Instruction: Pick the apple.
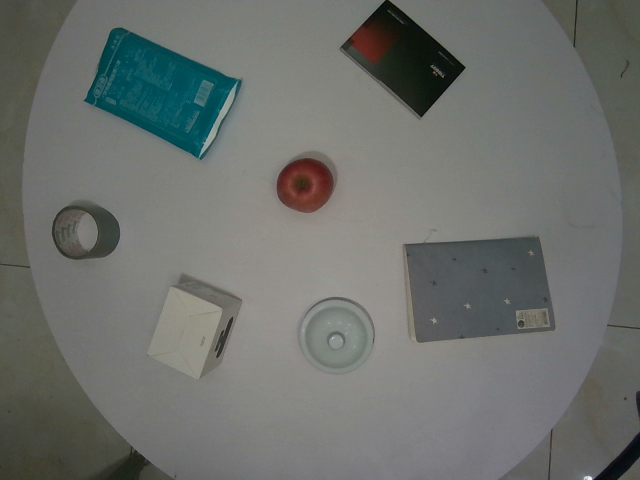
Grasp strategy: vertical